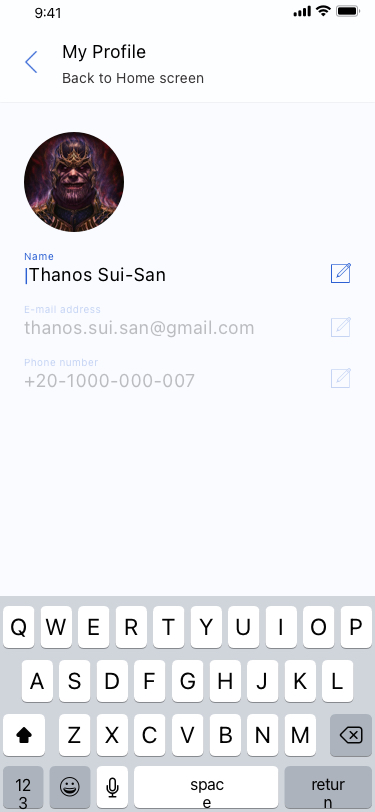
Text in this UI design:
My Profile
Back to Home screen
SAVE
|Thanos Sui-San
Name
thanos.sui.san@gmail.com
E-mail address
+20-1000-000-007
Phone number